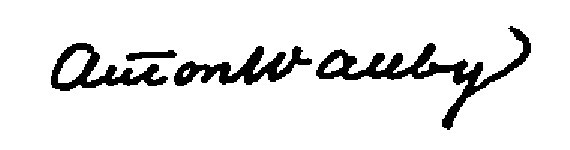
Signature of: anton wallby